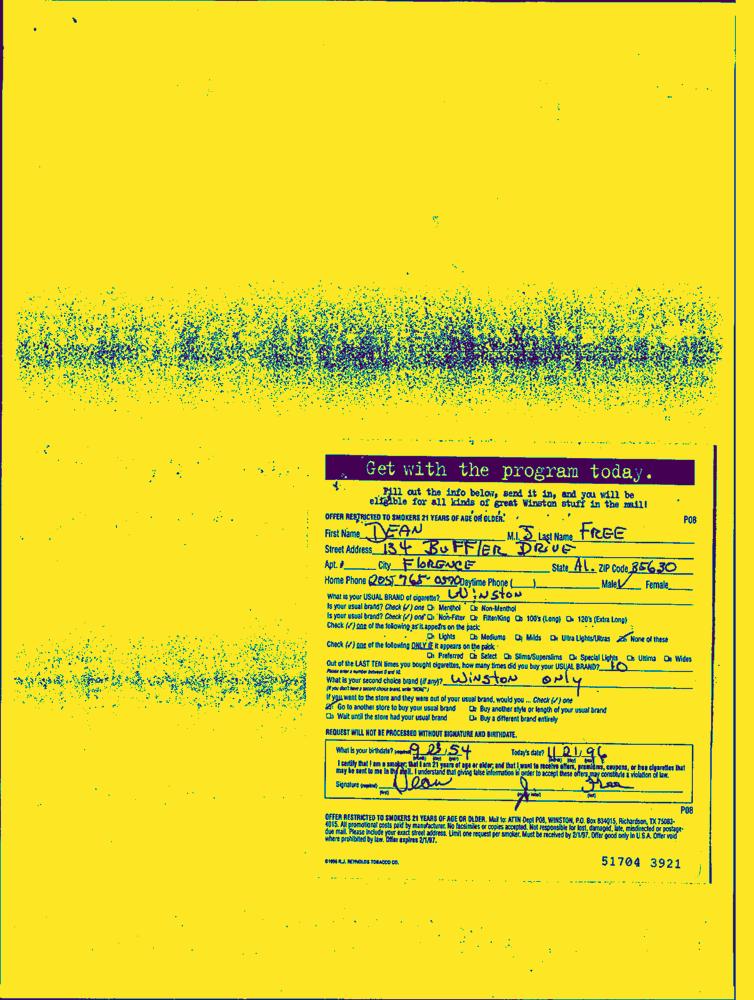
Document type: Hand-Written